Question: How is the history relevant to the case?
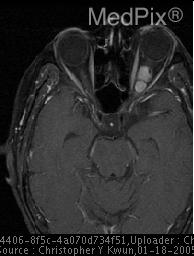
Answer: The patient's history of 70 year old female for follow up follow up tumor. is key in understanding the case.